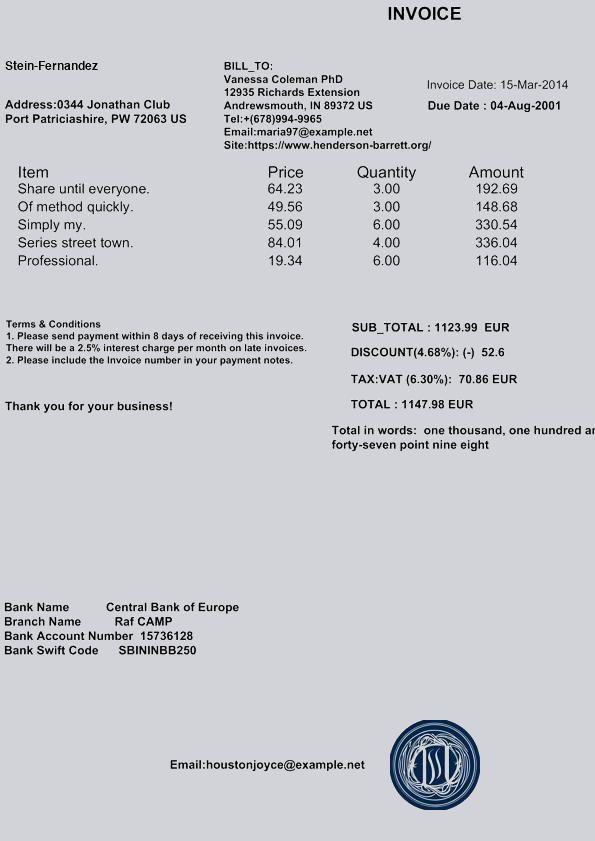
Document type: Invoice